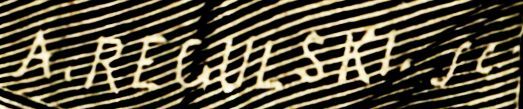
Signature of: aleksander regulski